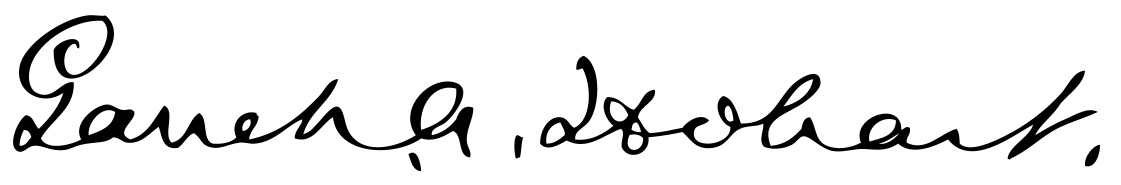
Signature of: garret hobart